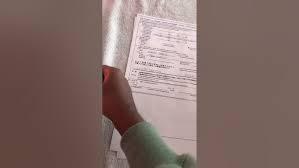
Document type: Invoice